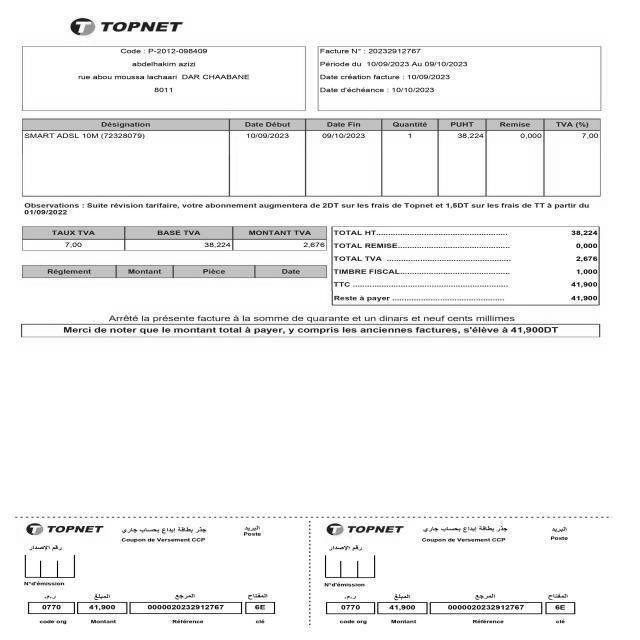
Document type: Invoice